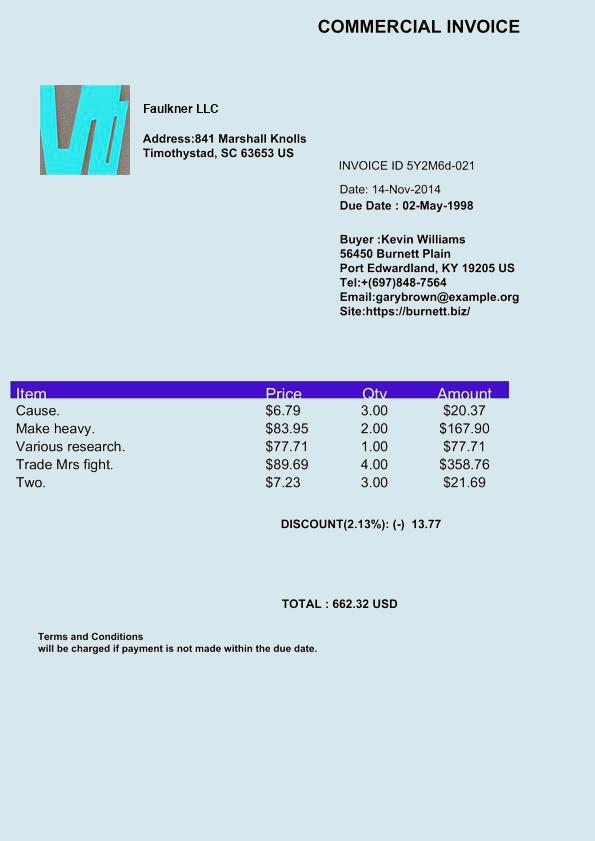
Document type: Invoice